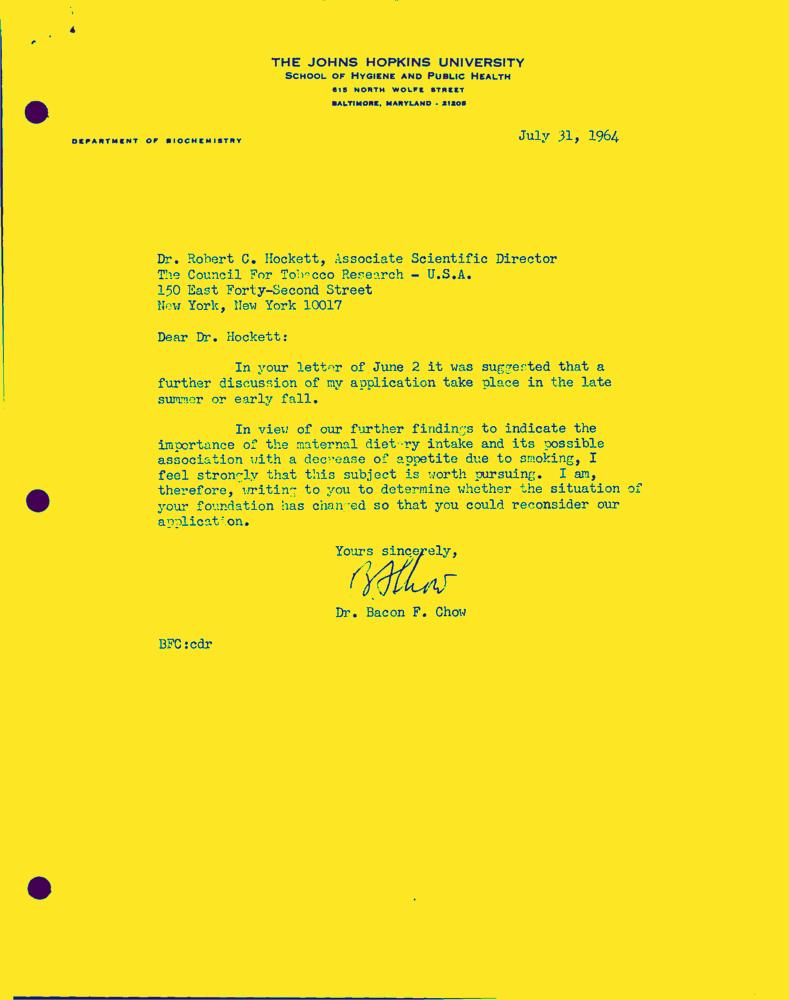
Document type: Letter-Doc